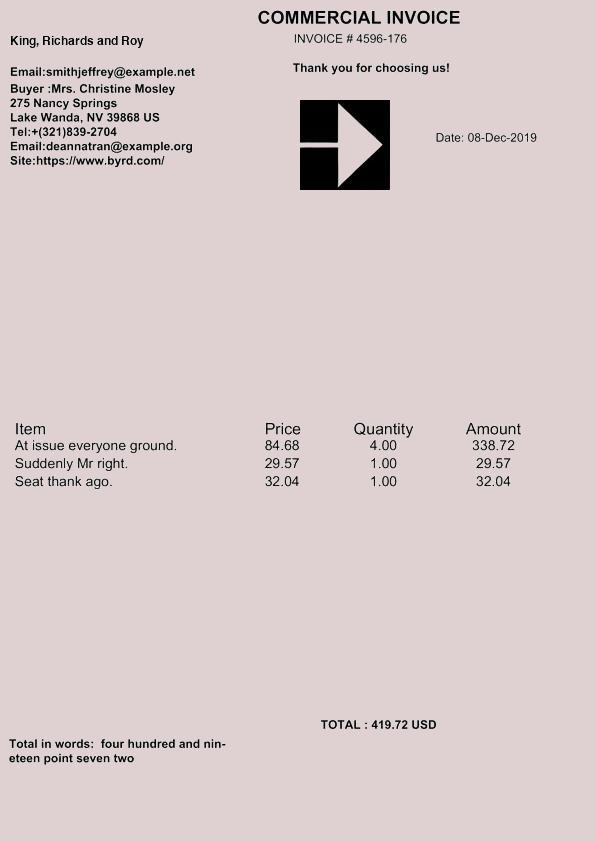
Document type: Invoice